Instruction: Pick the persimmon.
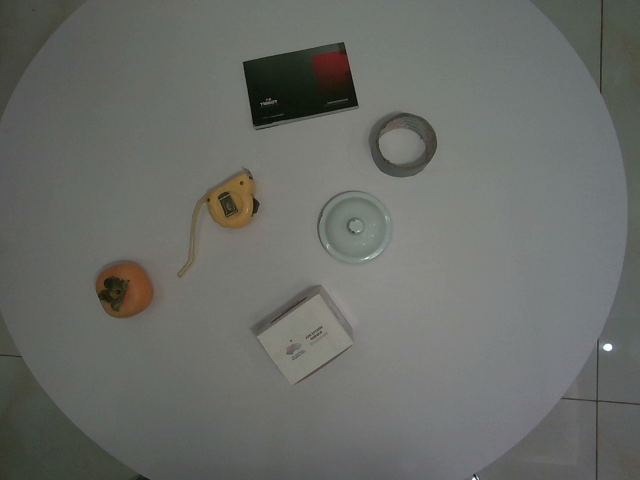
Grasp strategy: vertical